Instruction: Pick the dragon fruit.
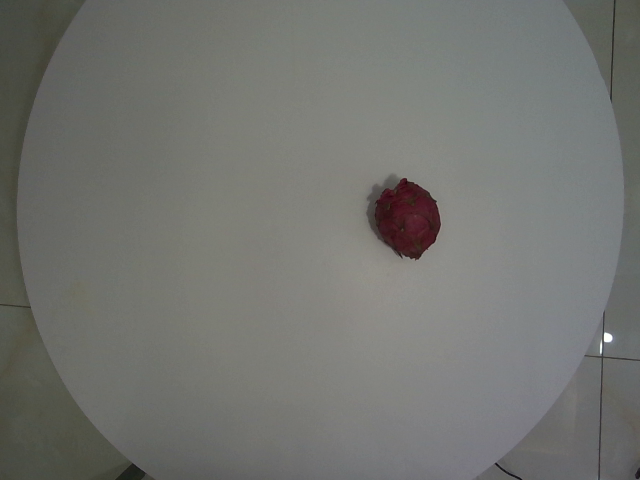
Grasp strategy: vertical